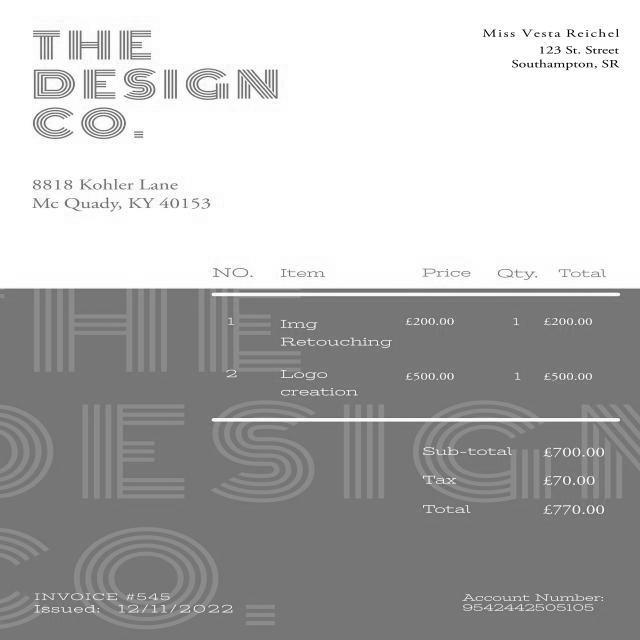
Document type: Invoice